Question: What are the imaging findings?
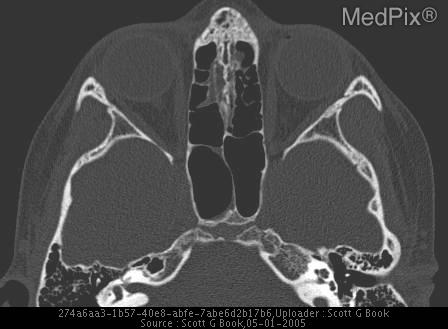
Answer: The imaging shows Opacified atelectatic left maxillary sinus with infundibular occlusion.  Associated nasal septal deviation, enlargement of left middle meatus, retraction of left anterior maxillary sinus wall, and mild retraction of inferior orbital wall. mild ethmoid sinus mucosal thickening..